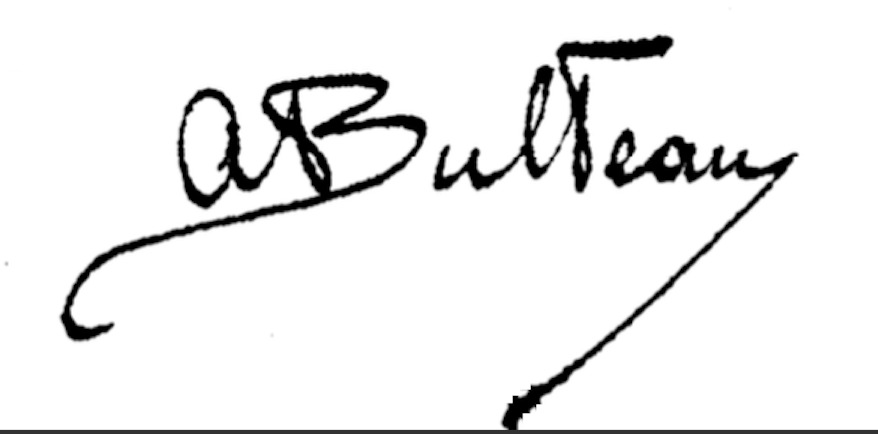
Signature of: augustine bulteau